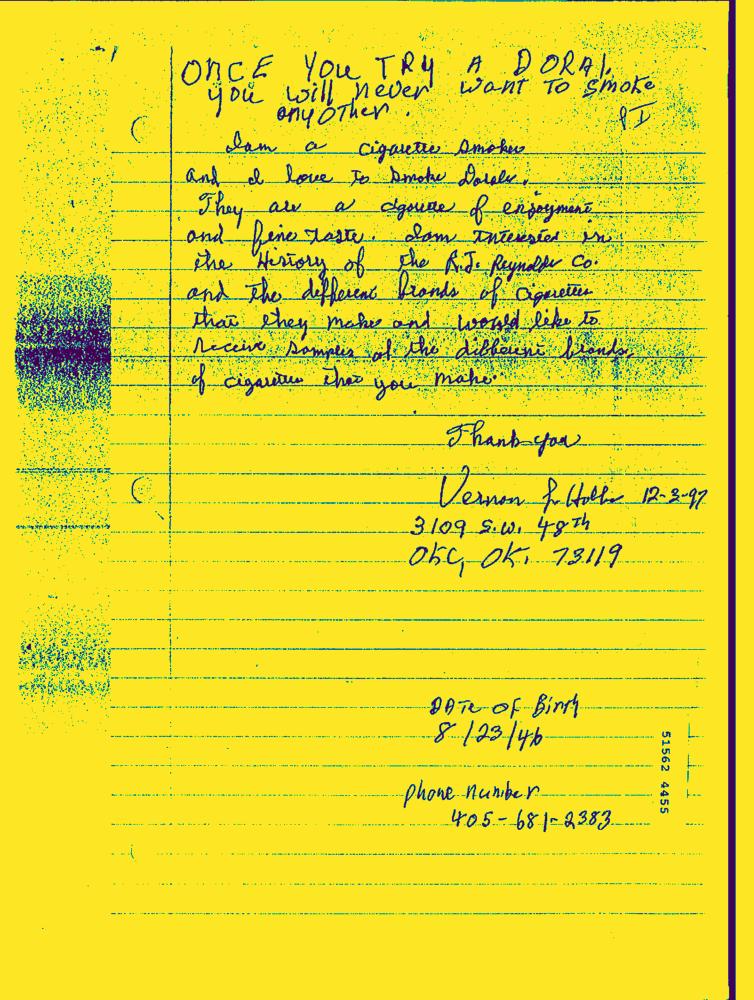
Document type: Hand-Written